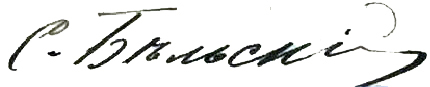
Signature of: s belsky